Question: In what way does the history help explain the case?
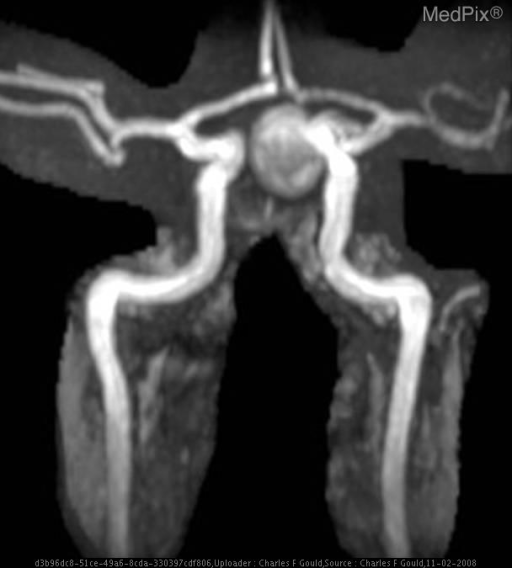
Answer: The patient's history of 68 y.o. woman with 6 months of daily frontal headaches. is key in understanding the case.